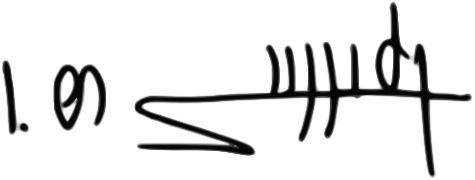
Signature of: archil talakvadze